Question: What is the potential diagnosis?
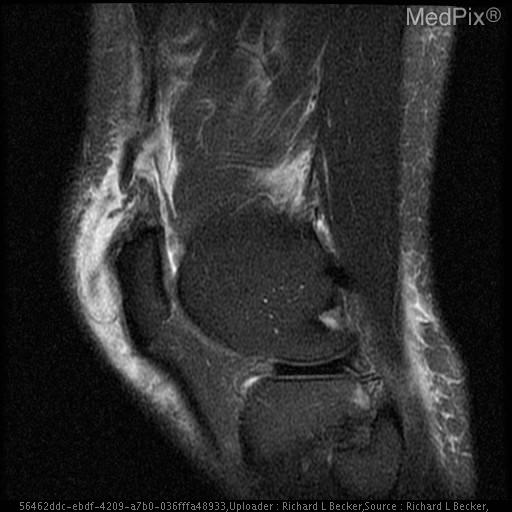
Answer: The possible diagnosis includes Quadriceps tendon rupture.